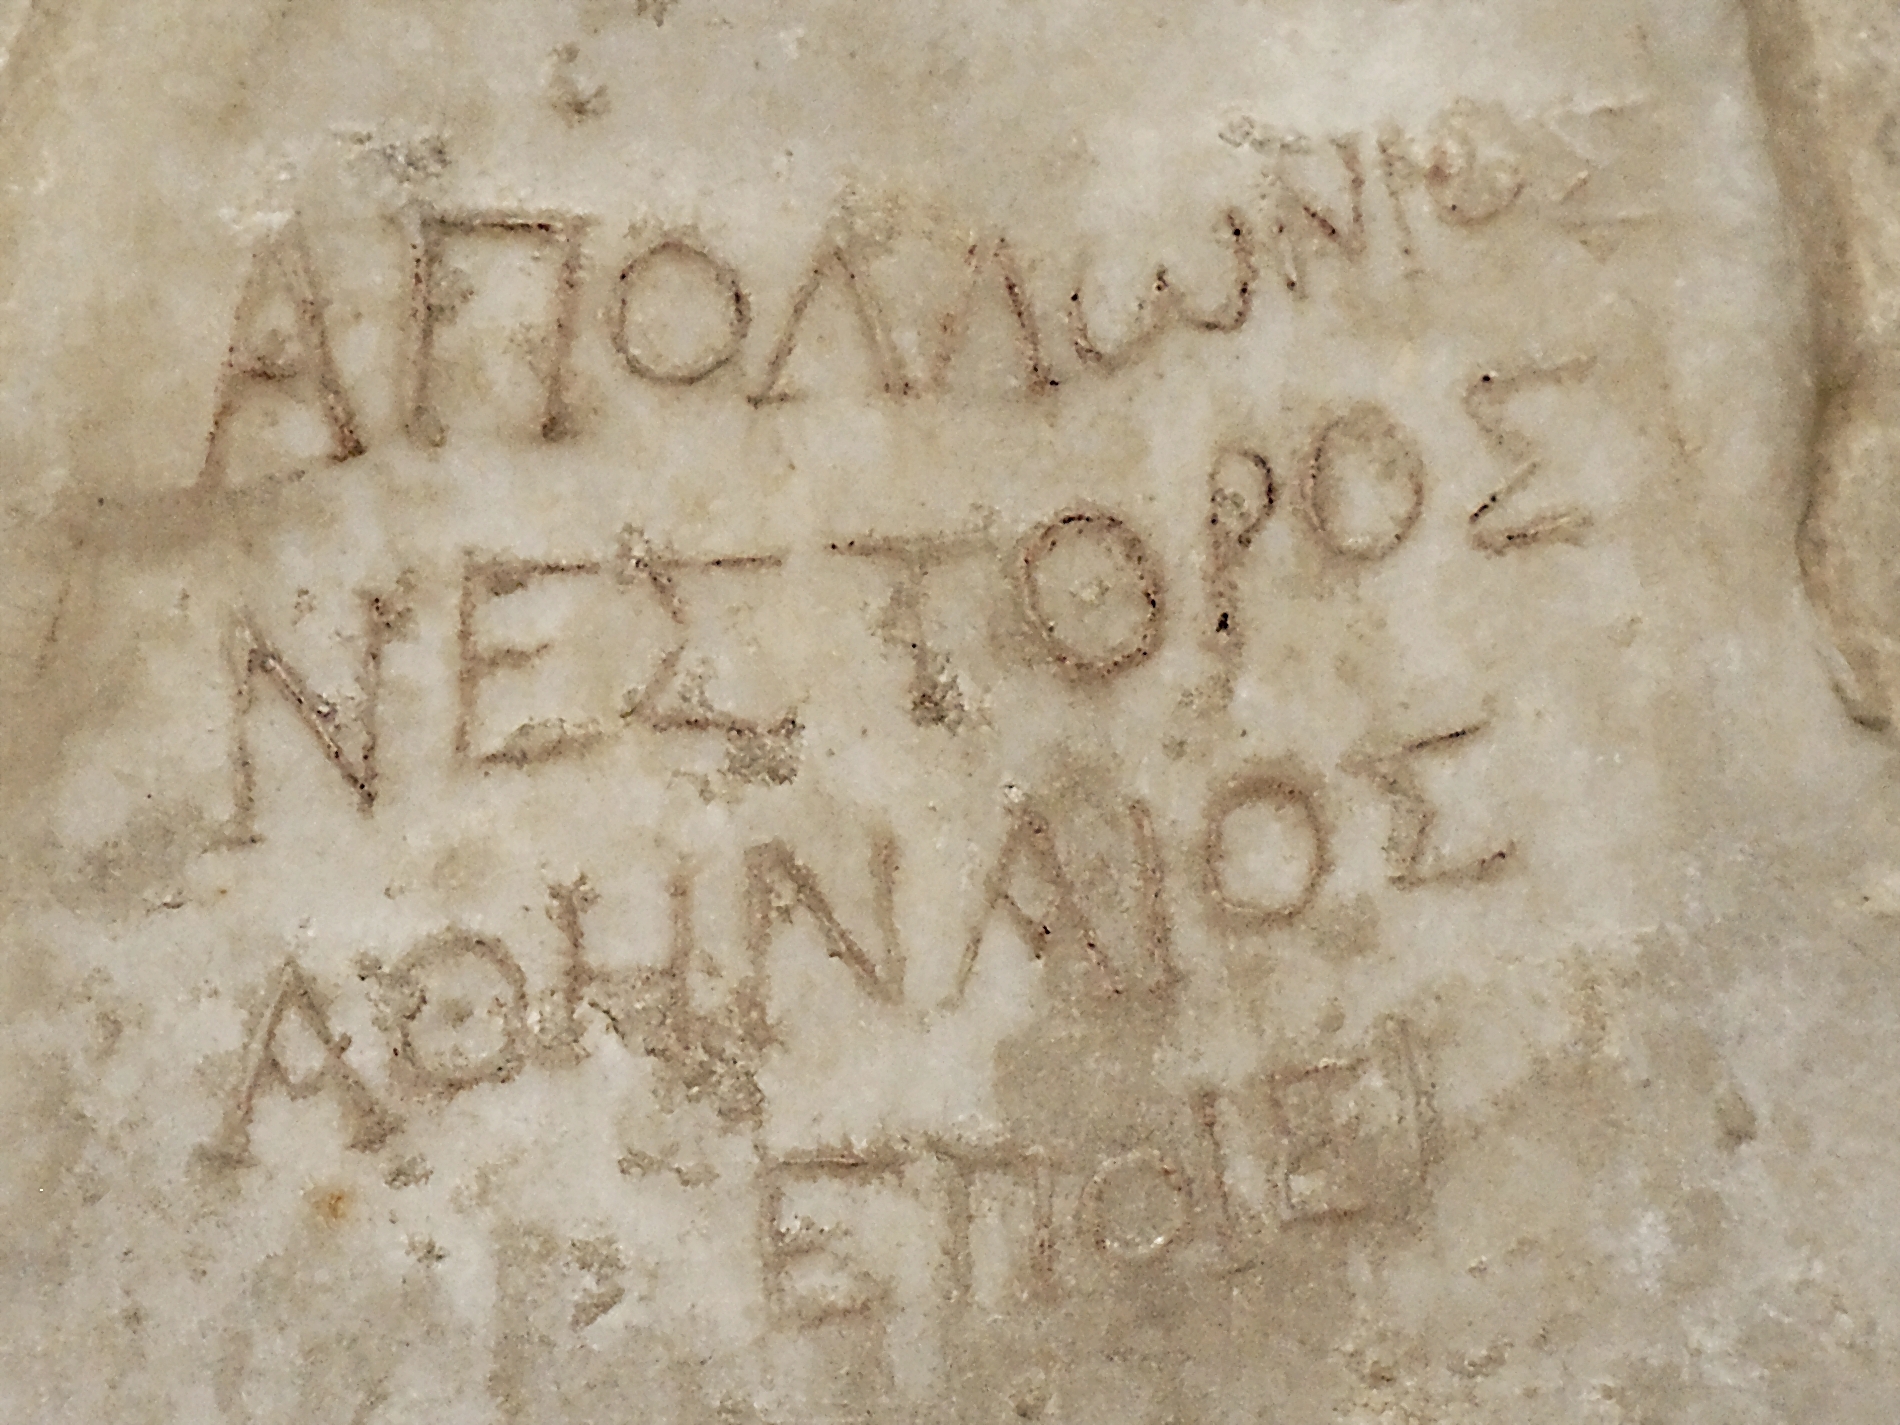
Signature of: apollonius of athens